Question: What do the imaging results show?
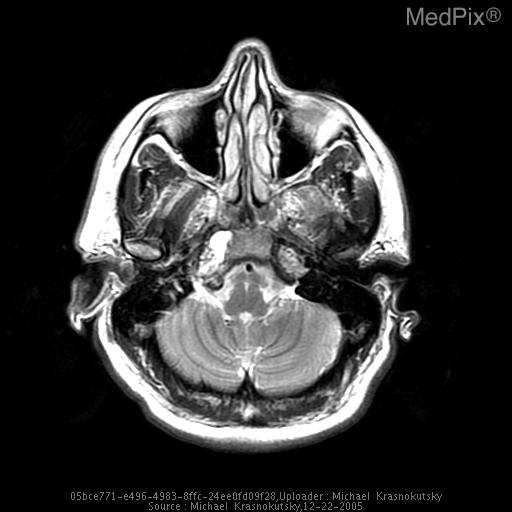
Answer: The imaging shows Homogeneous mass centered in the right petro-clival fissure. Low signal on T1, high on T2, with marked homogeneous enhancement. There is also extension of the tumor through the skull base into the right nasopharynx, anterior to the longus colli muscle and compressing it. The lesion is also producing mass effect in the region of the fossa of Rosenmueller. High signal intensity lesion at the right petro-occipital fissure..